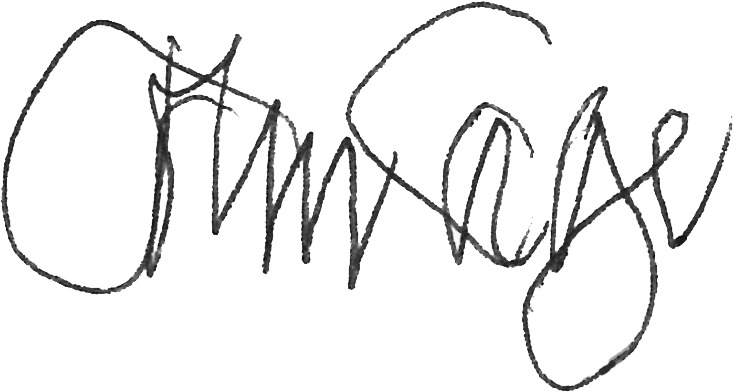
Signature of: john cage